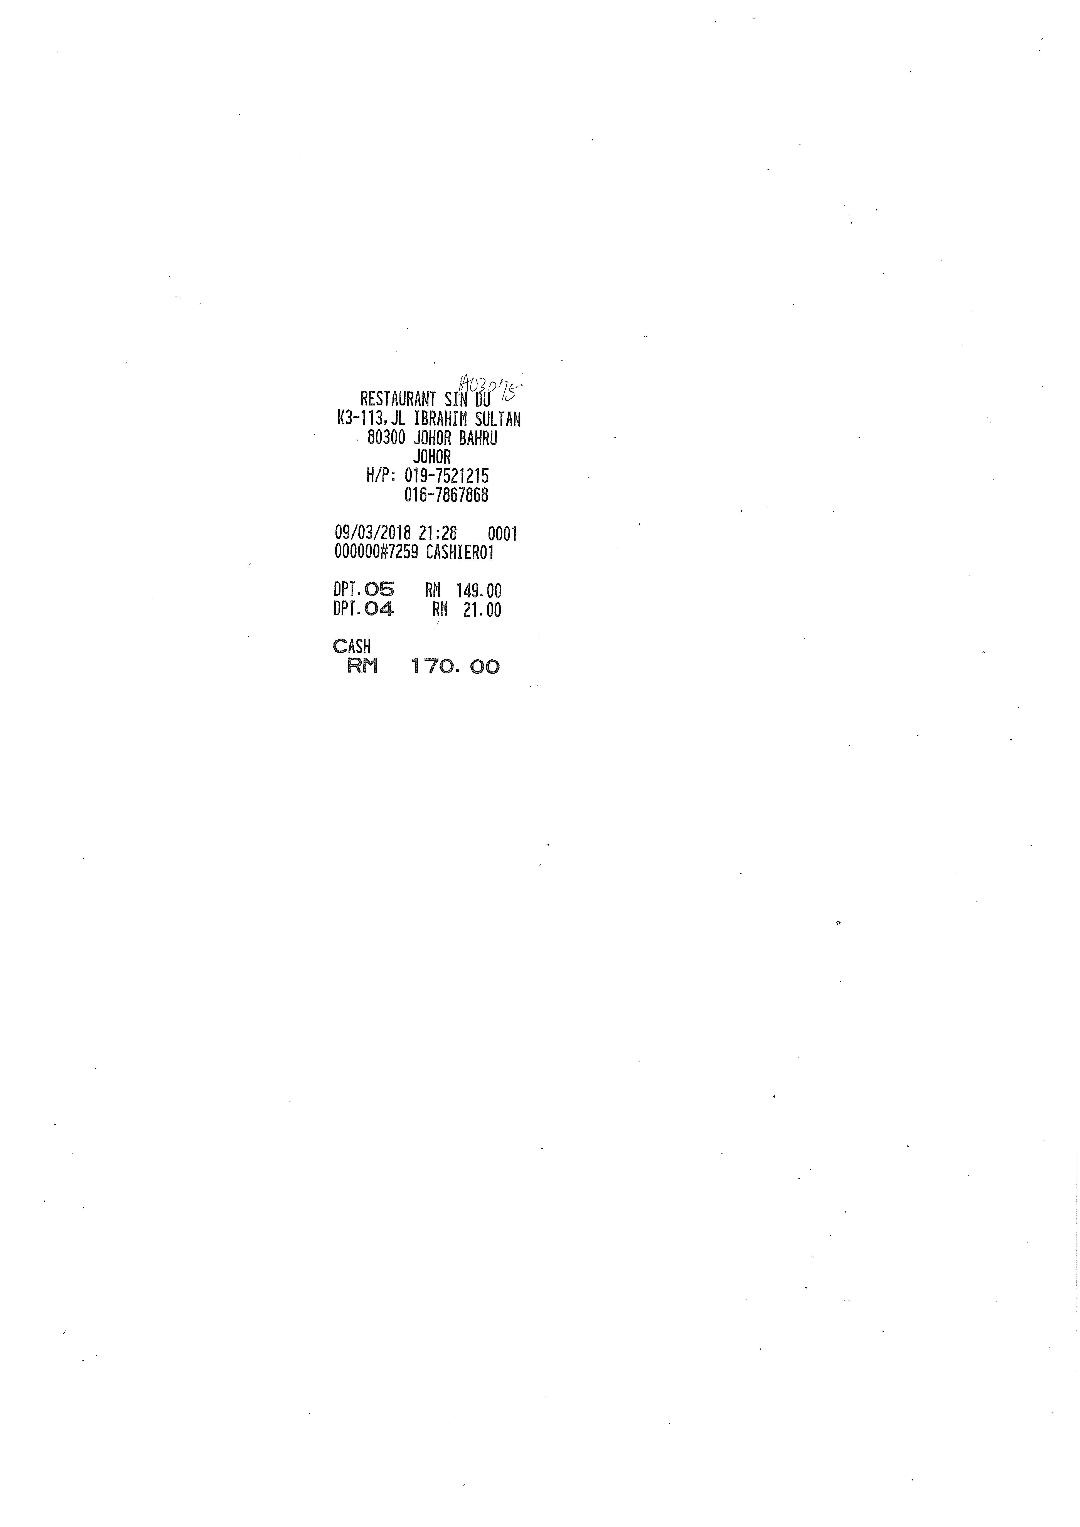
RESTAURANT SIN DU
K3-113,JL IBRAHIM SULTAN
80300 JOHOR BAHRU
JOHOR
H/P: 019-7521215
016-7867868
09/03/2018 21:28
0001
000000#7259 CASHIER01
DPT.05
RM
149.00
DPT.04
RM
21.00
CASH
RM
170.00